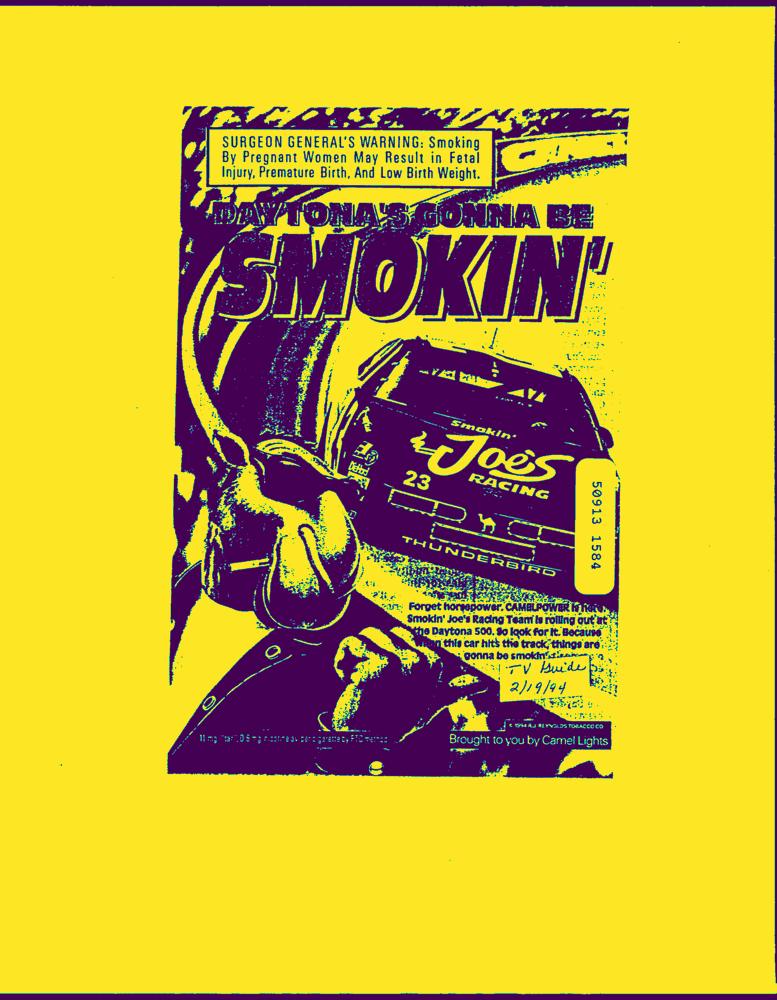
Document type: AD